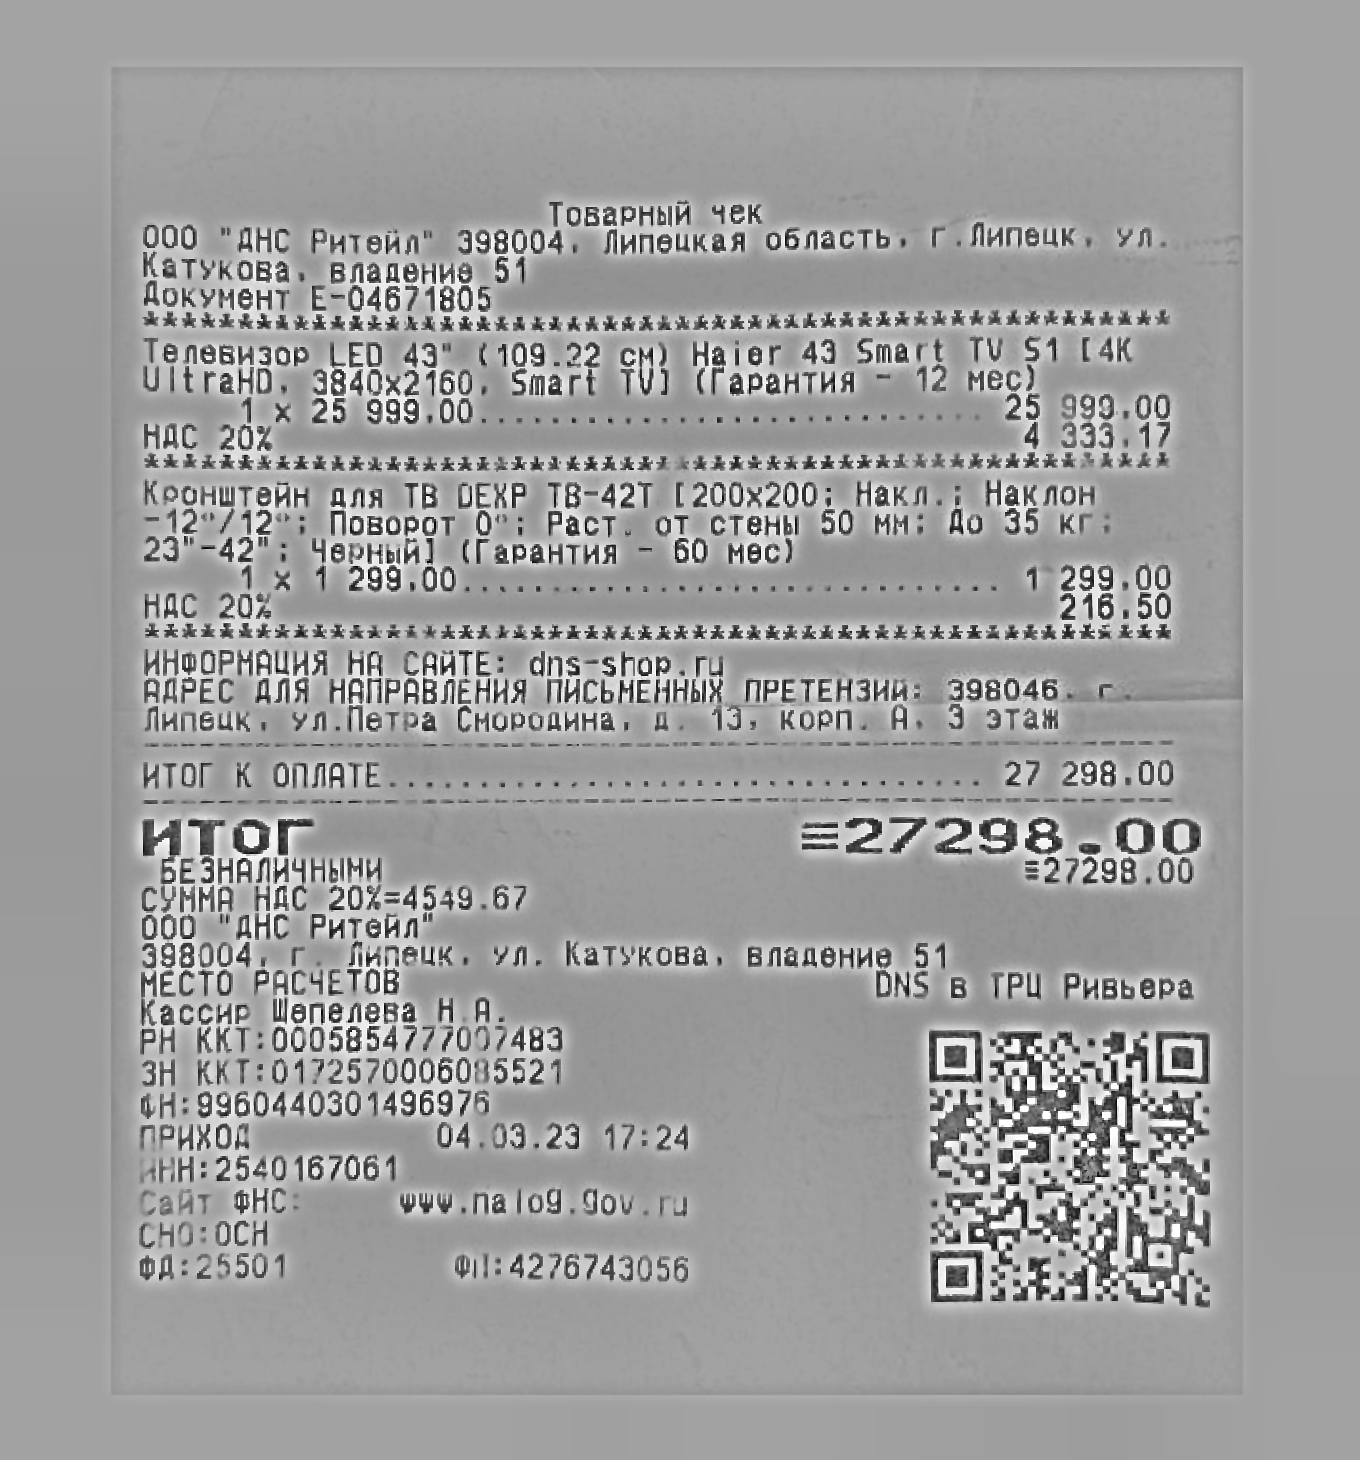
Продавец: ООО "АНС Ритейл"
ИНН: 2540167061
Дата: 04.03.23
Товары: Телевизор LED 43" (109.22 см) Haier 43 Smart TV S1 [4K UltraHD, 3840x2160, Smart TV]; Кронштейн для ТВ ДЕКР ТВ-42Т [200x200; Накл.: Наклон -12°/-12°; Поворот 0°; Раст. от стены 50 мм; До 35 кг: 23°-42°; Черный]
Количество: 1.000; 1.000
Цена: 25999.00; 1299.00
Сумма: 25999.00; 1299.00
Итого: 27298.00